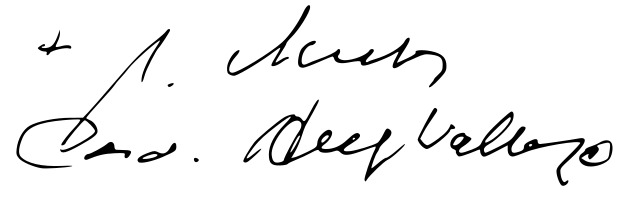
Signature of: carlos amigo vallejo